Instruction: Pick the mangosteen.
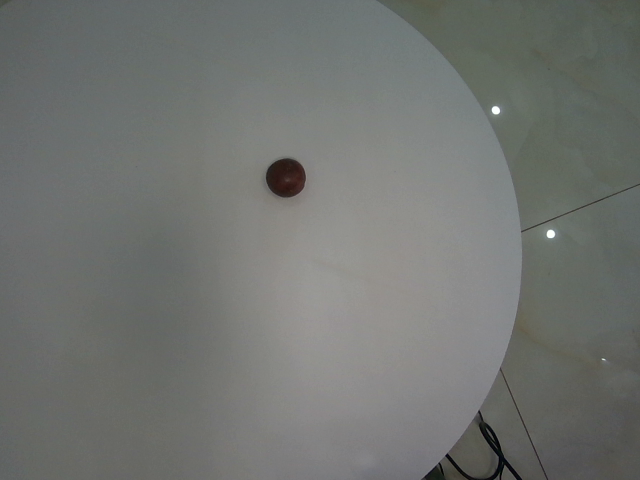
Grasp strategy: vertical